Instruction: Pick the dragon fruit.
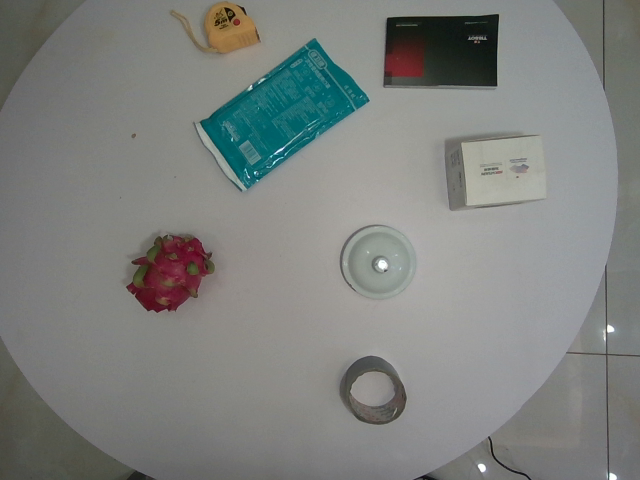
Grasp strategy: vertical